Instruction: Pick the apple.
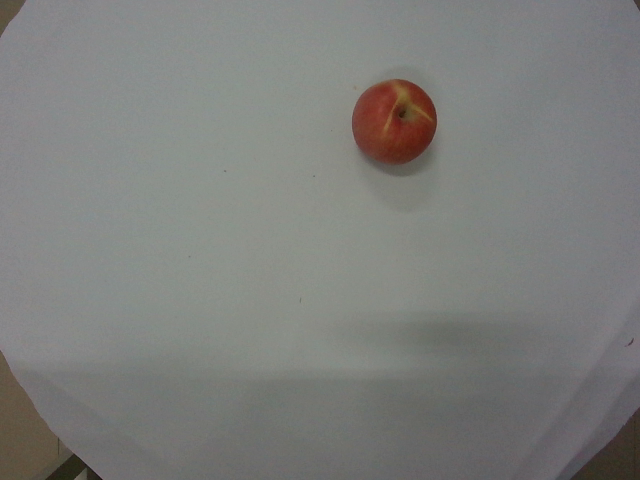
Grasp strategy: vertical